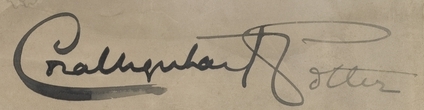
Signature of: cora urquhart brown potter